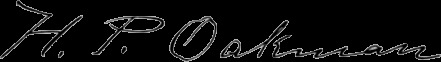
Signature of: henry p oakman